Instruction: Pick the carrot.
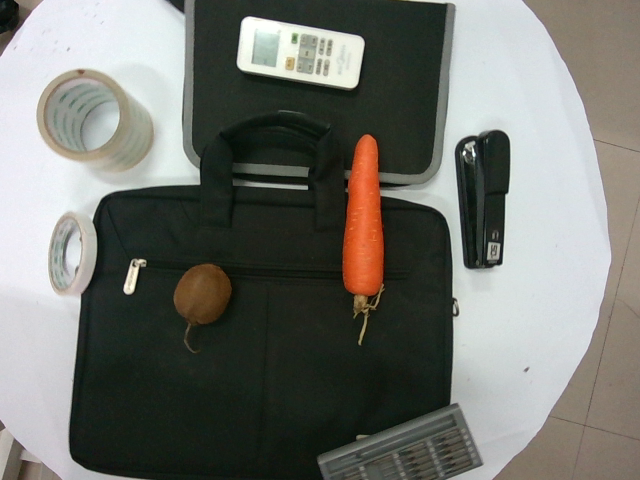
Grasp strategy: vertical